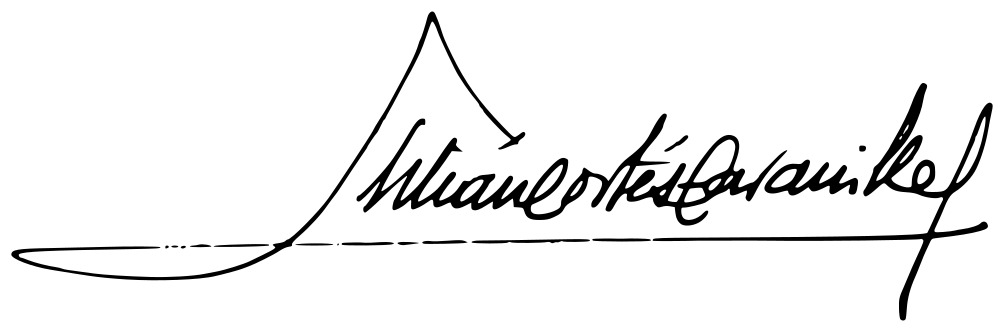
Signature of: julián cortés cavanillas